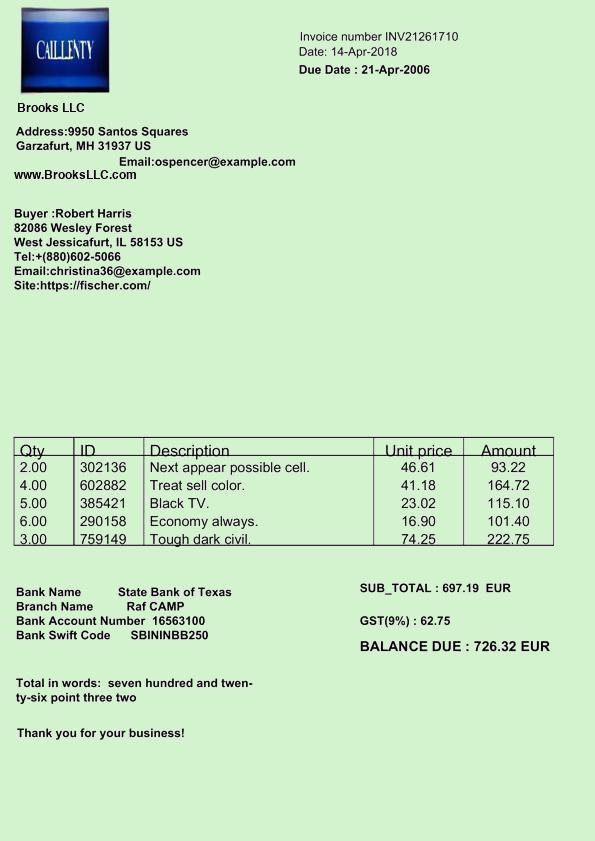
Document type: Invoice